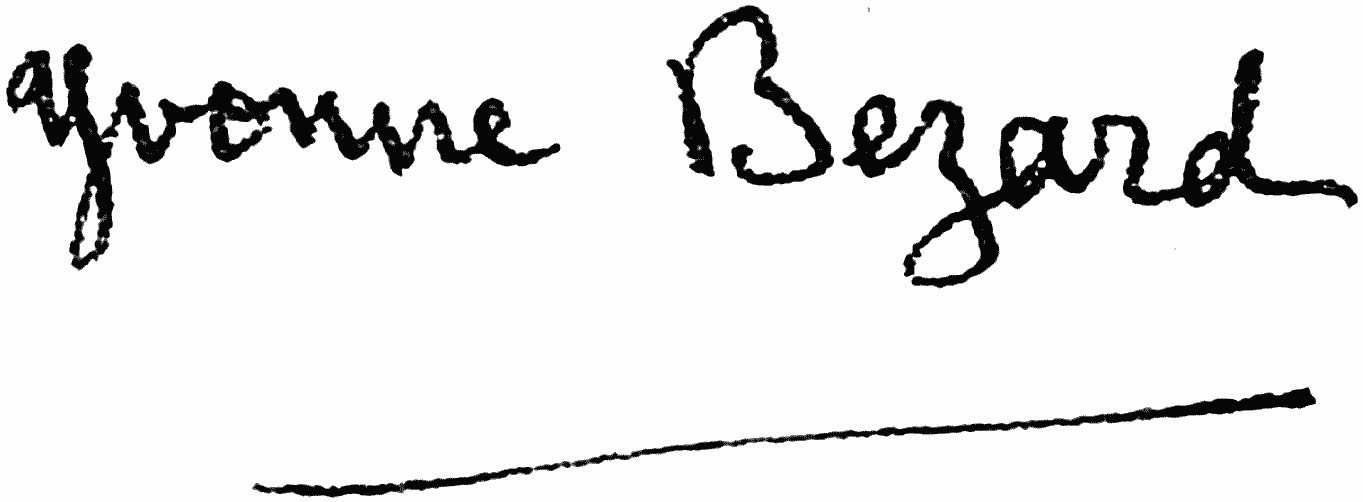
Signature of: yvonne bezard